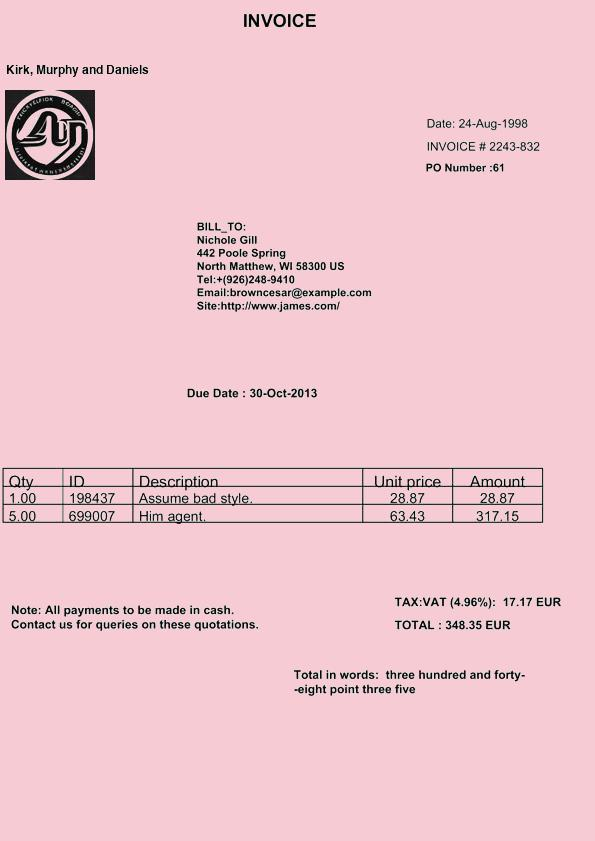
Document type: Invoice